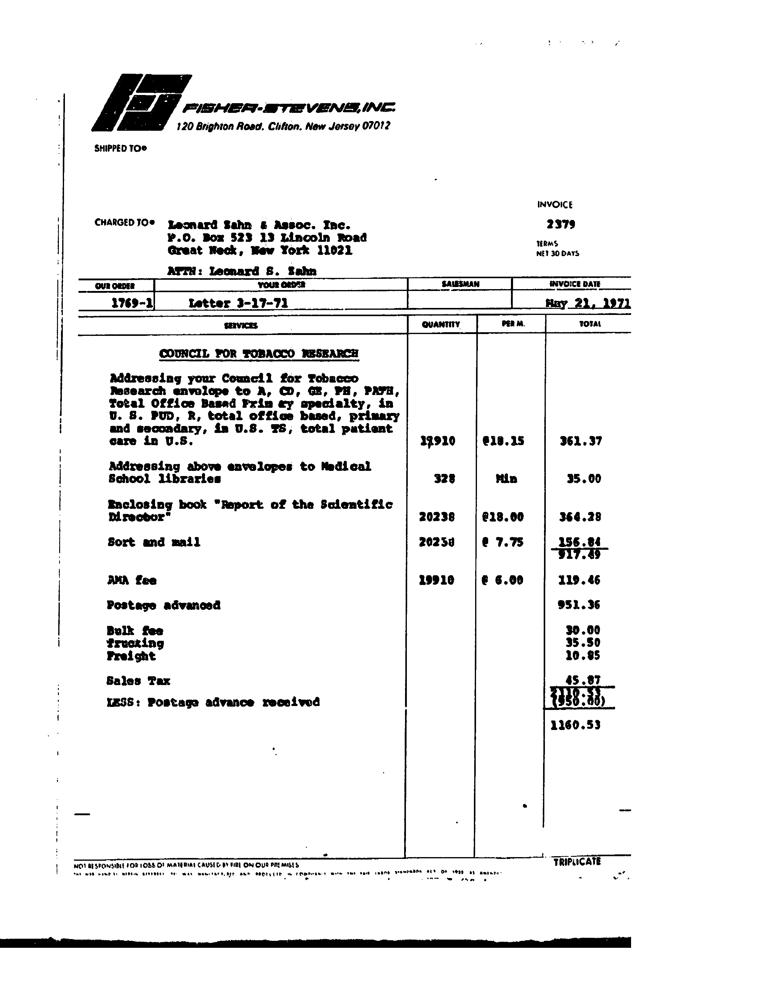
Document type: Invoice